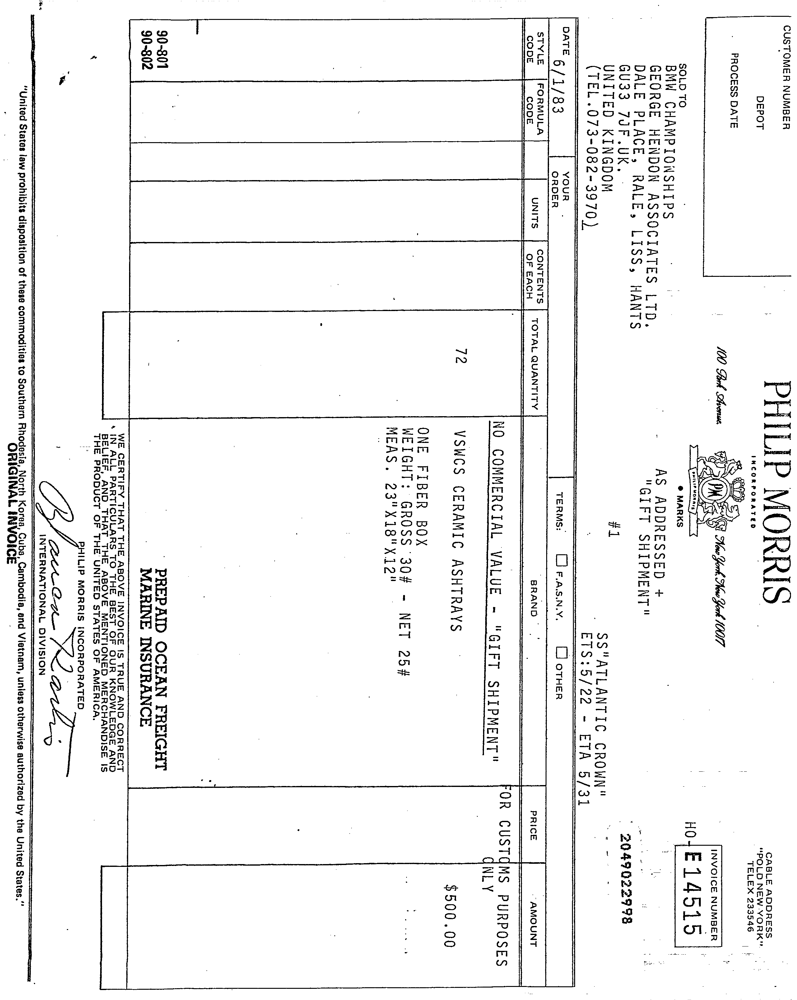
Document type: Invoice